Question: What jurisdiction, city, or county is the document associated with?
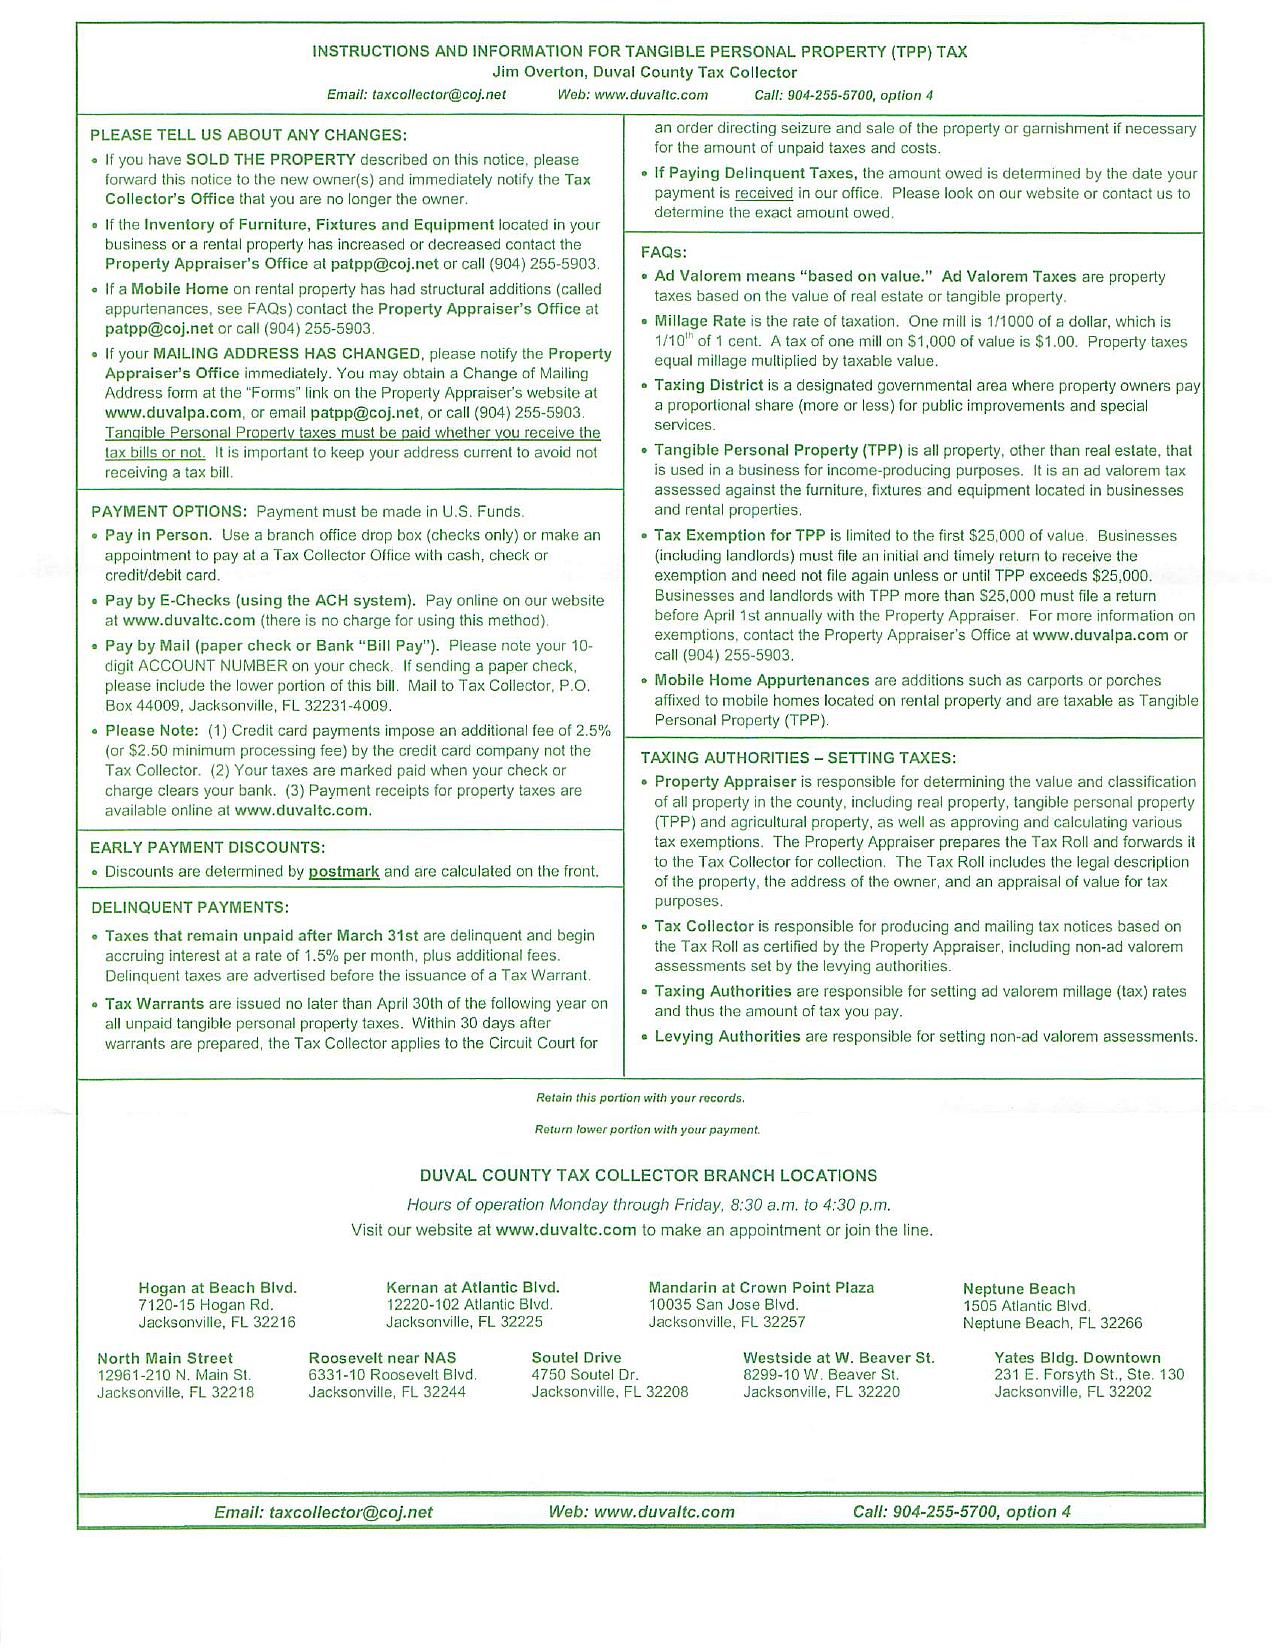
Answer: "Duval County"